Question: In what way does the history help explain the case?
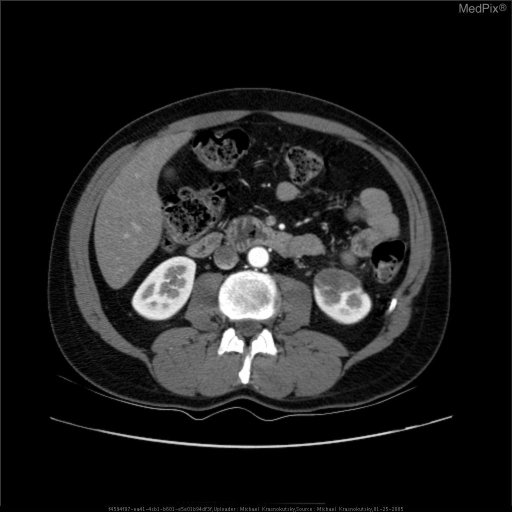
Answer: The patient's history of 65 year old male presented with flank pain.
He had stones several years ago that uneventfully passed. is key in understanding the case.